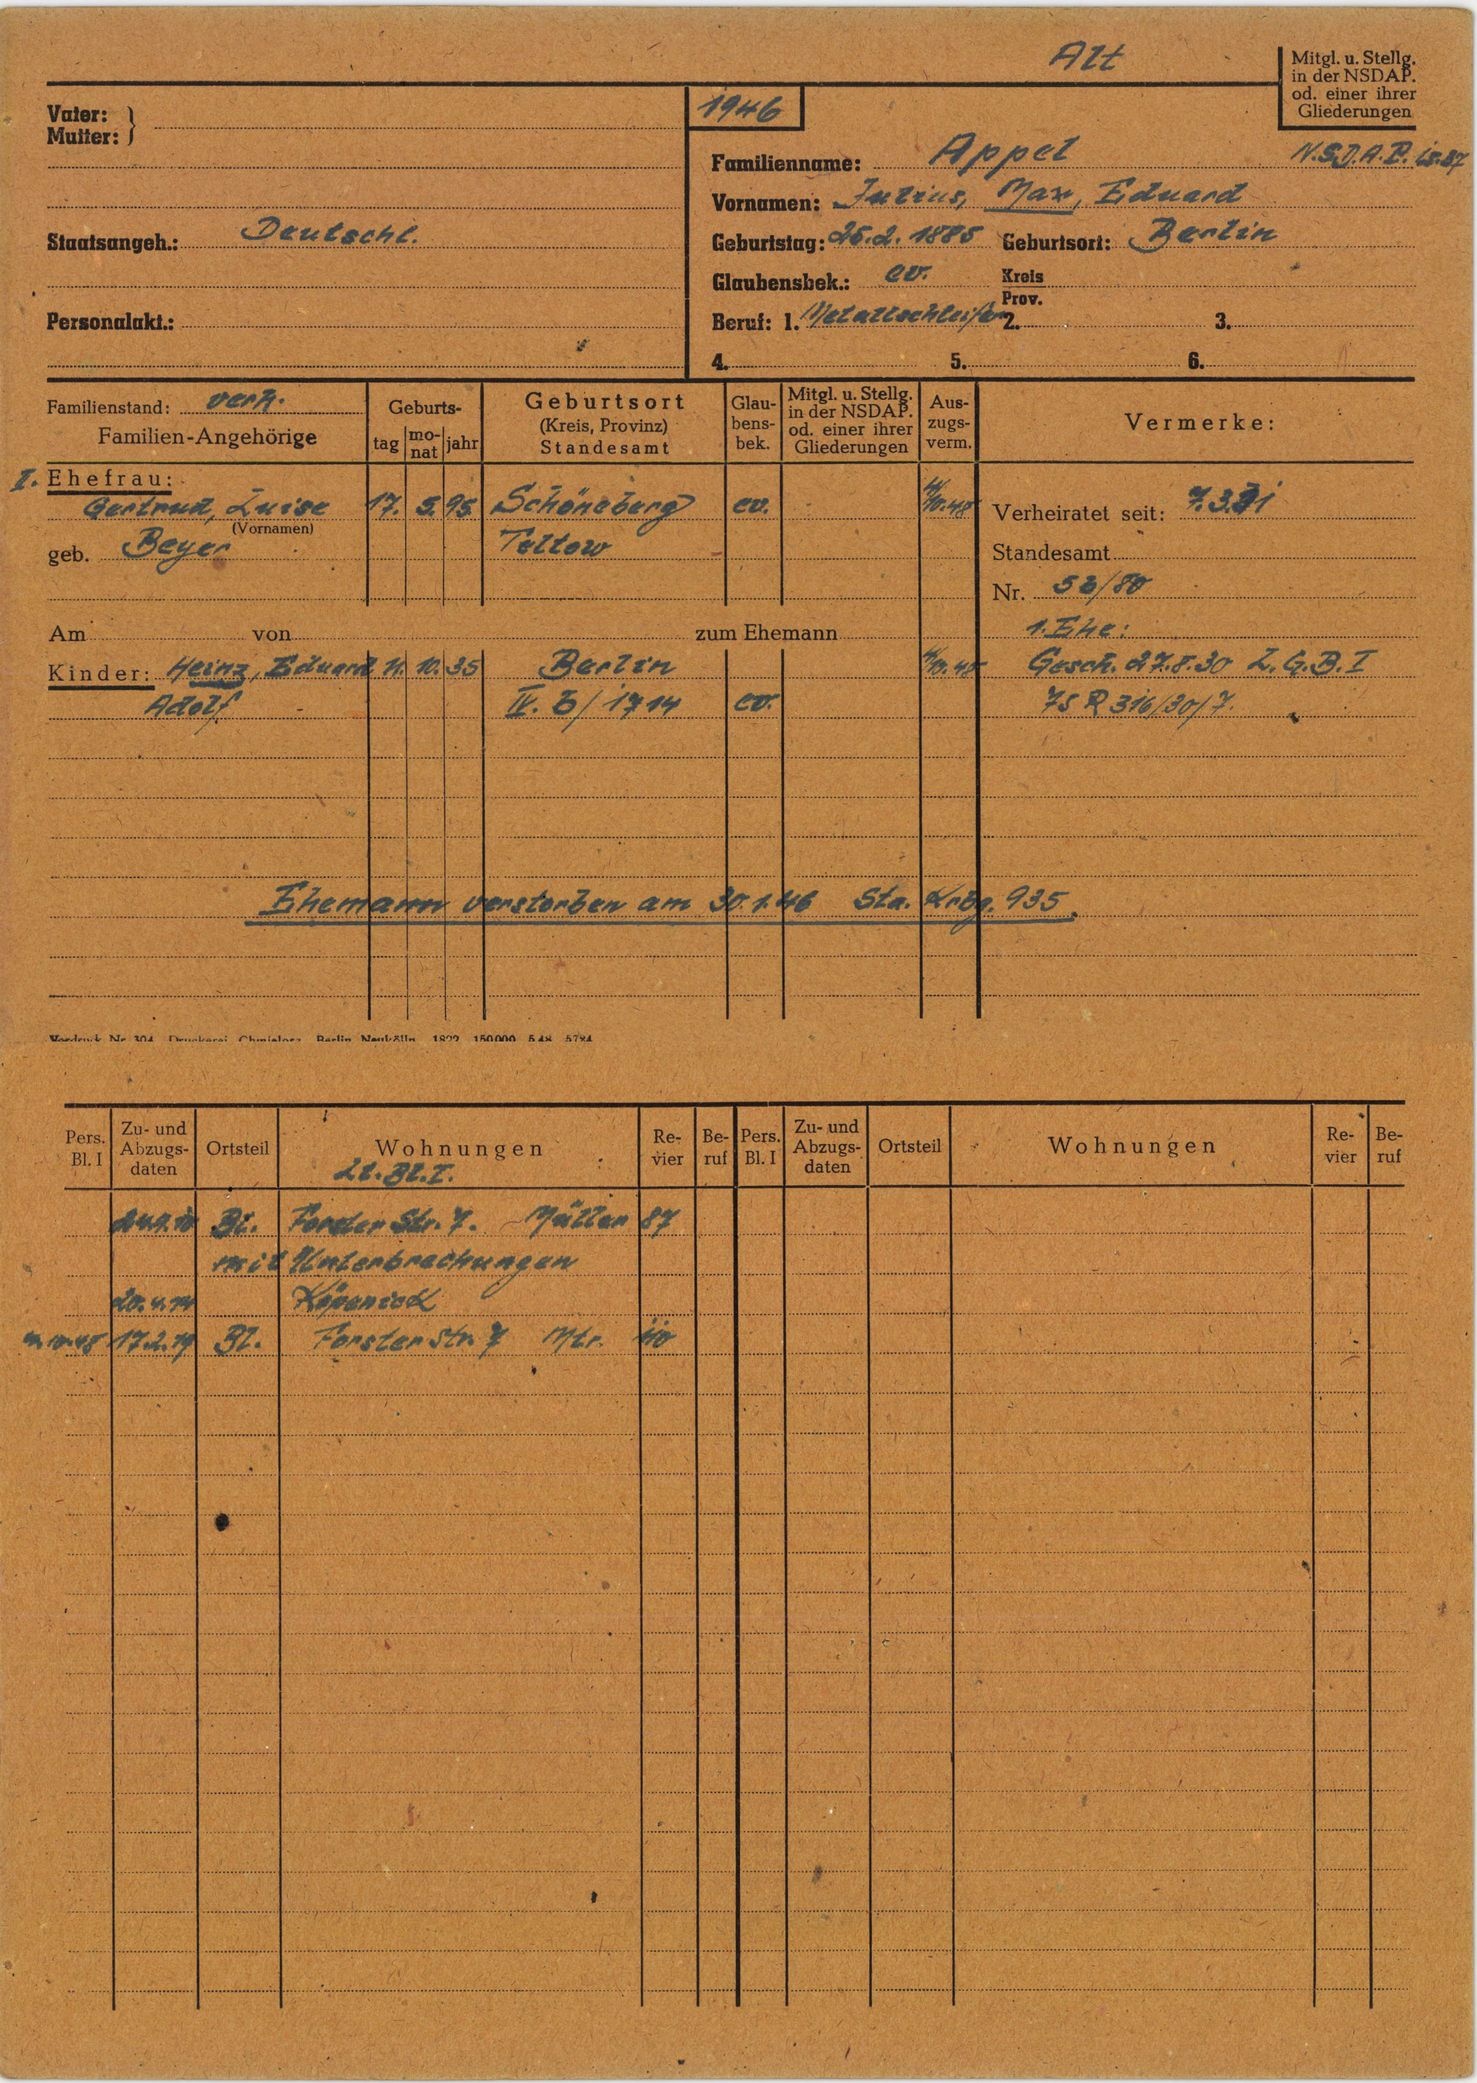
Appel